Question: What type of tax is indicated in the document, personal property or real estate?
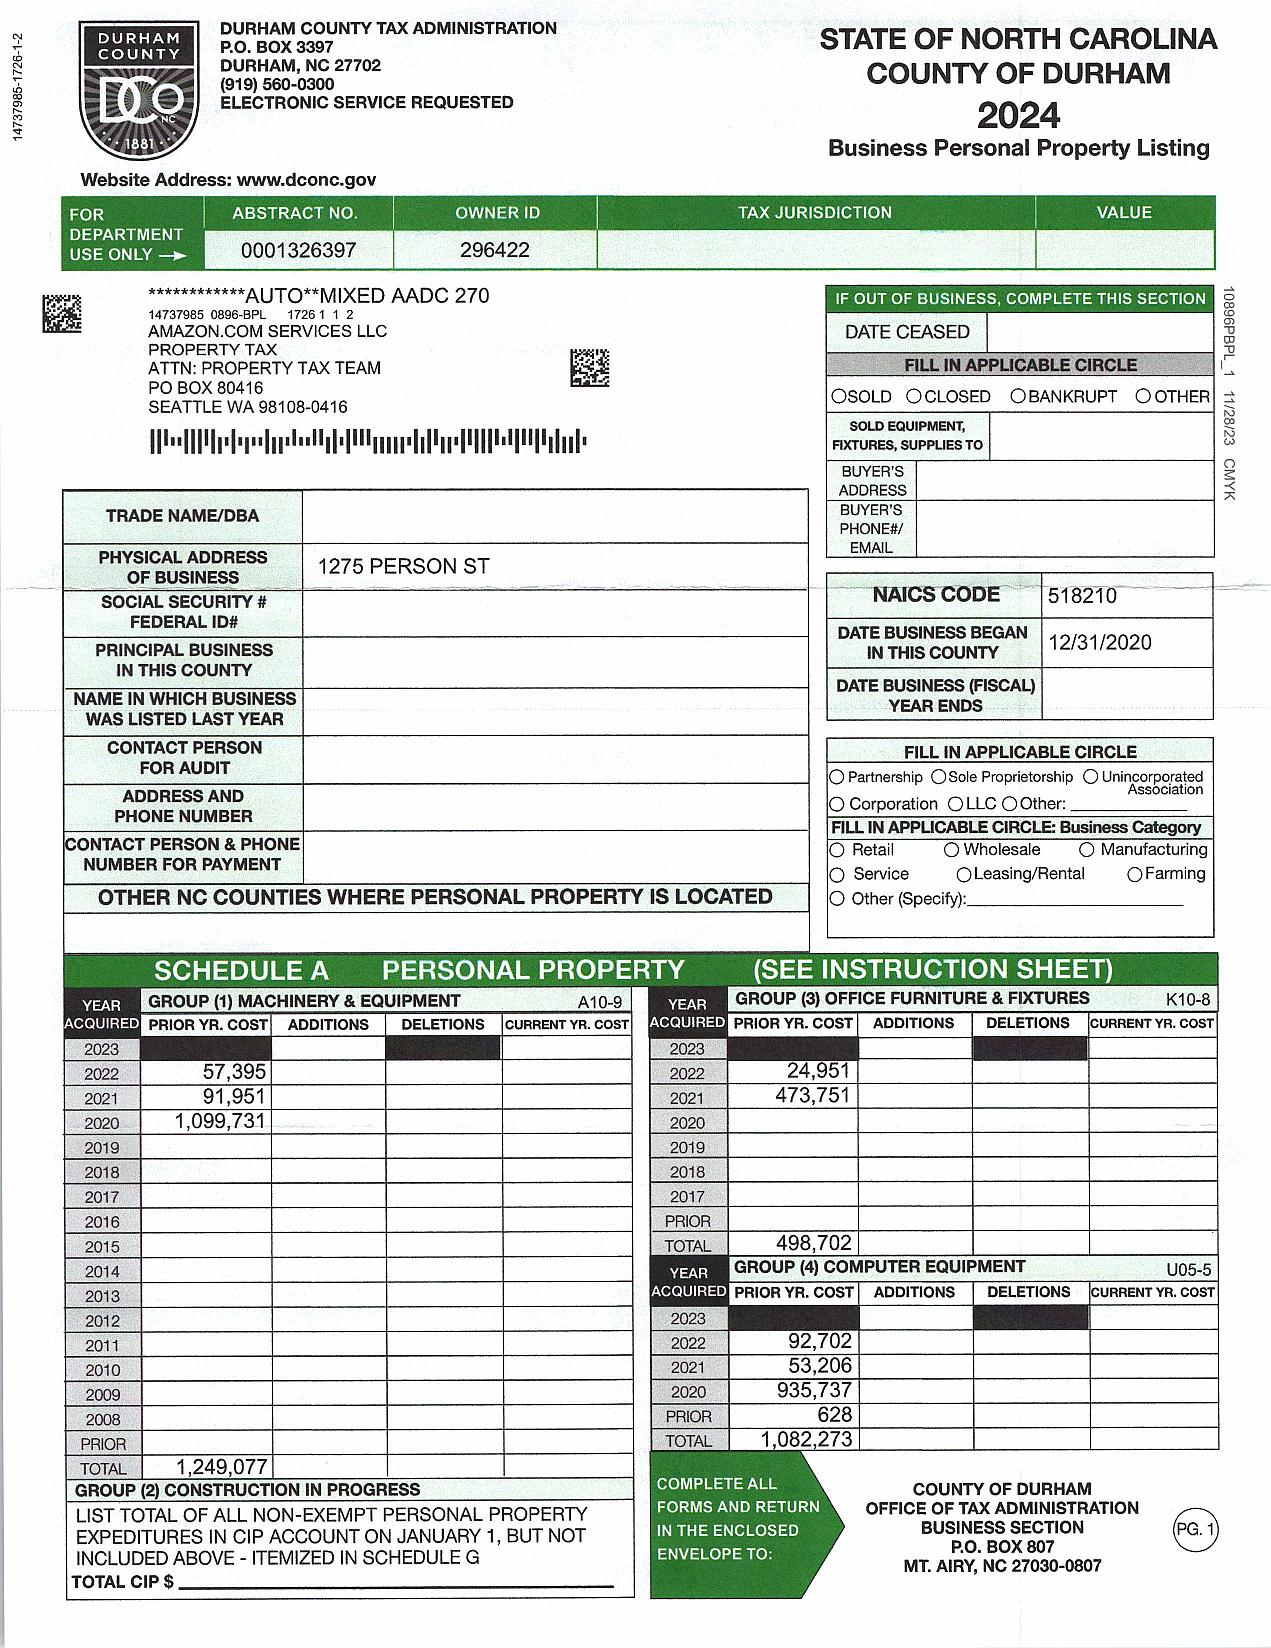
Answer: "Business Personal Property Listing"